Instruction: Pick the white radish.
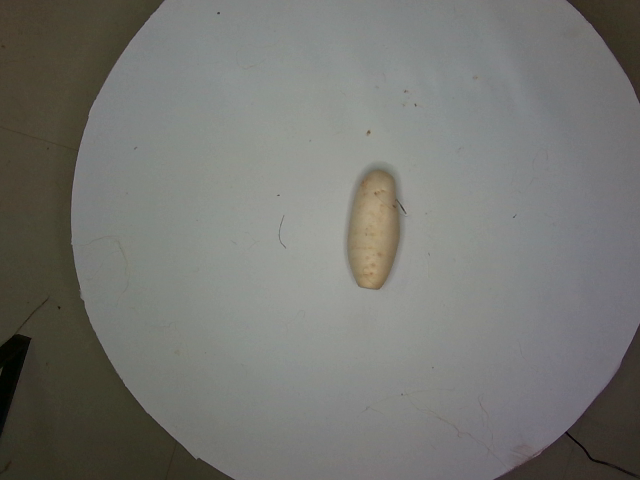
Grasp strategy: vertical